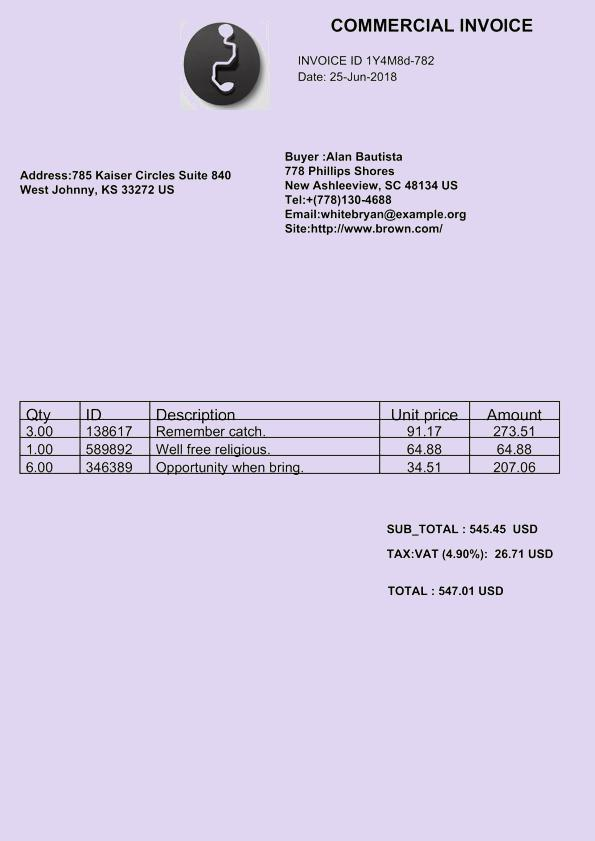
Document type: Invoice